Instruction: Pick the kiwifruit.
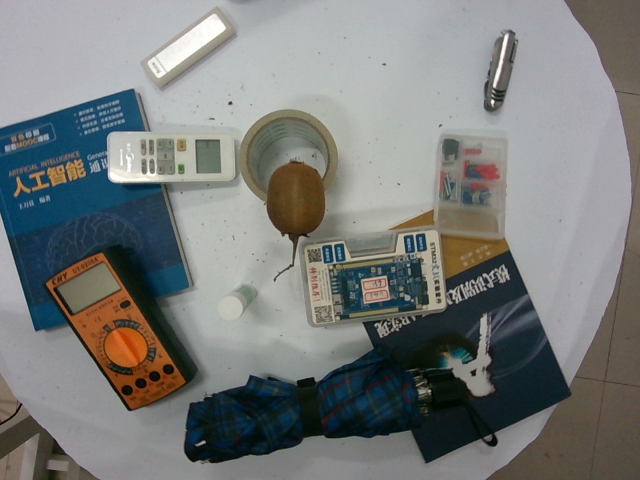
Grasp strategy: vertical